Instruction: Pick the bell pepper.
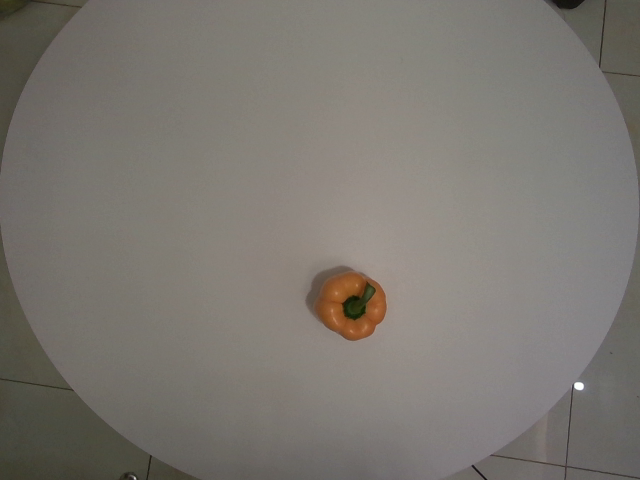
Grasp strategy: vertical